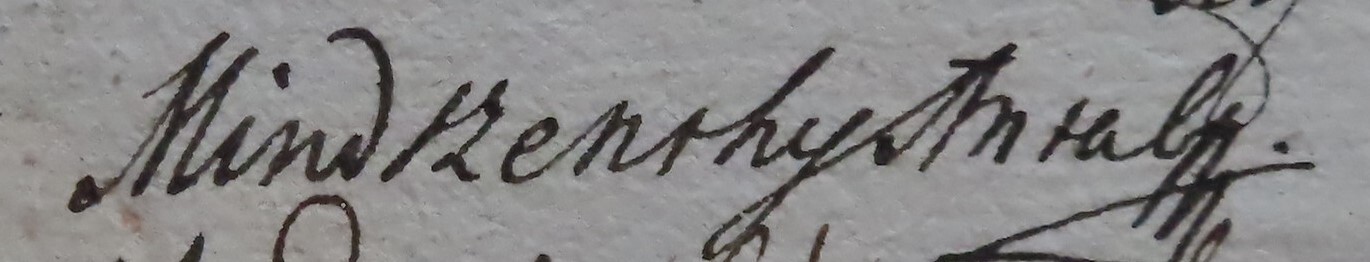
Signature of: antal mindszenthy